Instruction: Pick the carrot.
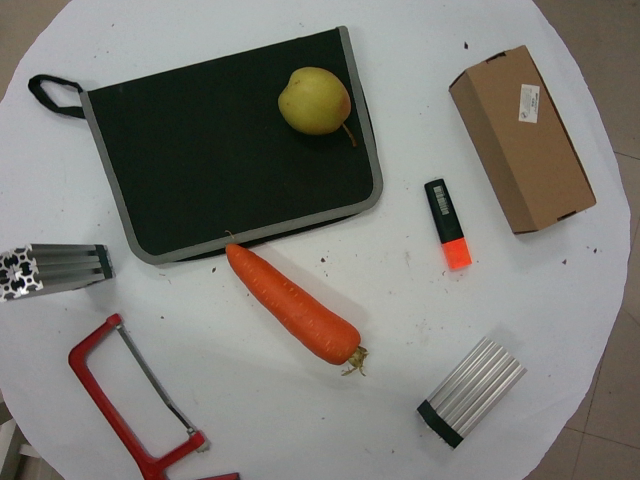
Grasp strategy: vertical